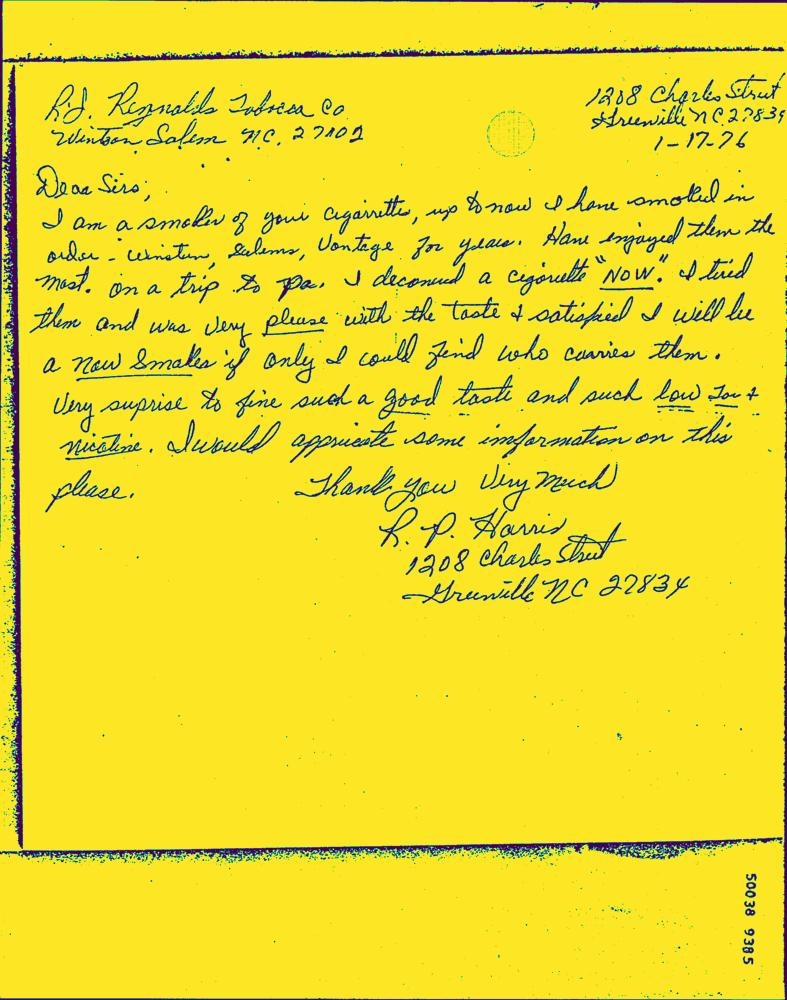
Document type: Hand-Written